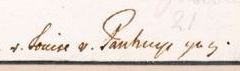
Signature of: louise von panhuys